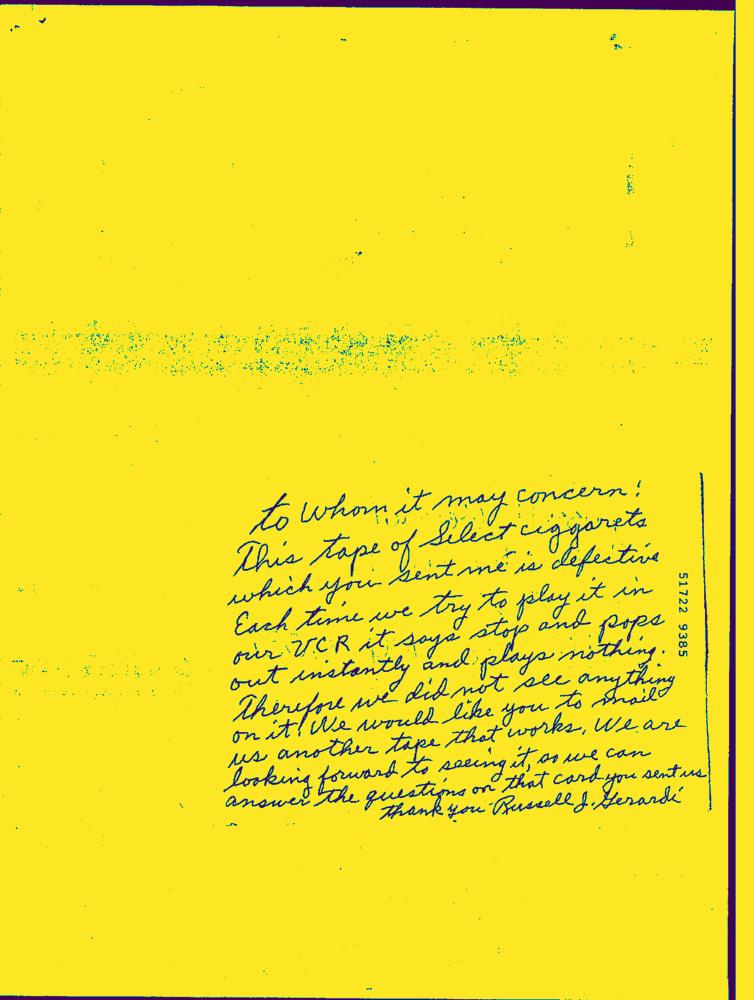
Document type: Hand-Written